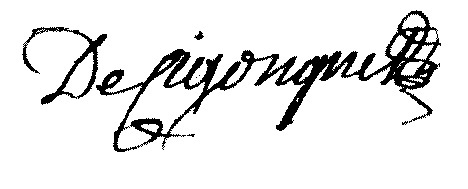
Signature of: jean étienne de cigongne